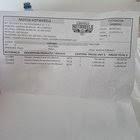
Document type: Invoice